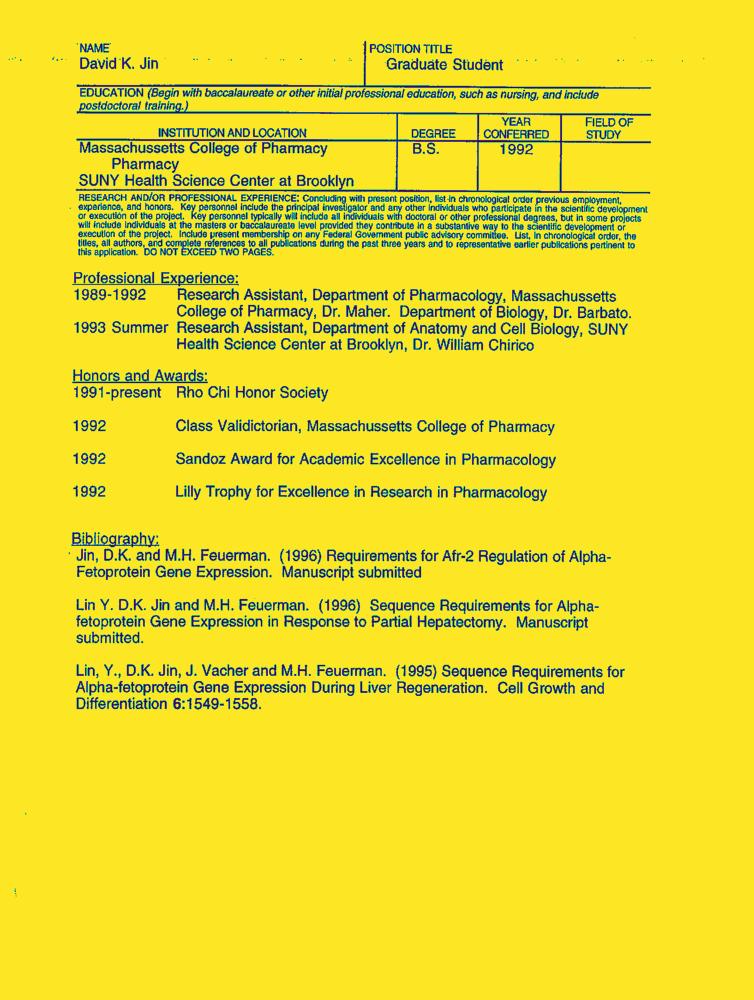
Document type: Resume-Doc